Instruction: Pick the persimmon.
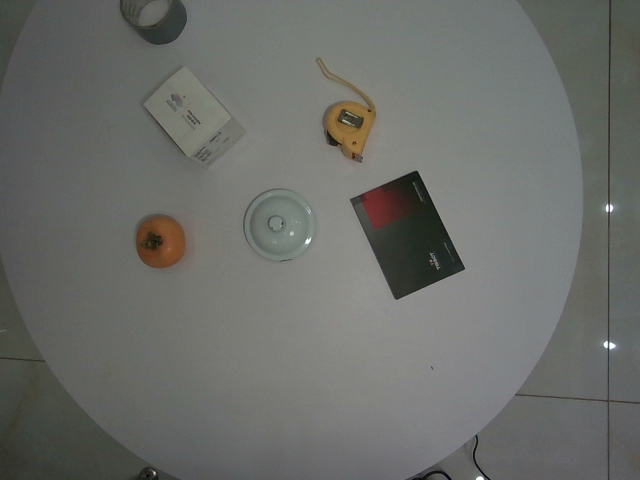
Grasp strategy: vertical